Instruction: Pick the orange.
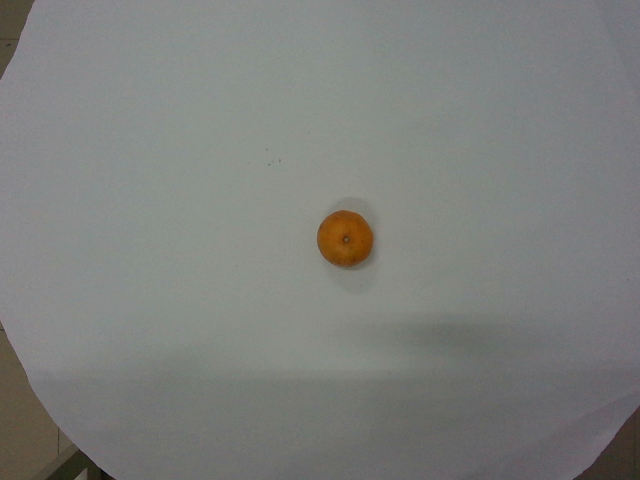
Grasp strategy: vertical